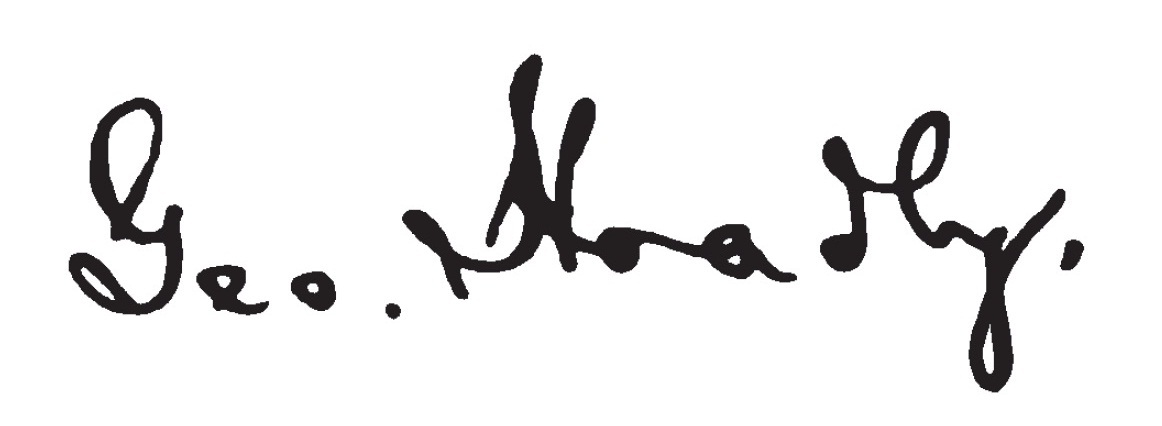
Signature of: george hoadly